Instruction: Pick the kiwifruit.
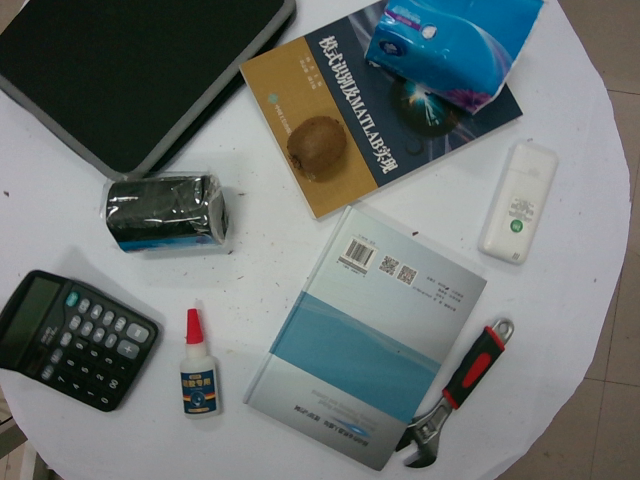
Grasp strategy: vertical